Question: Talk about the condition:
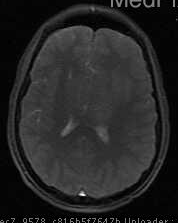
Answer: The disease is discussed as: The most common extraaxial neoplasm of the brain, meningiomas, often affect middle-aged women.  They account for 15-20% of all primary brain tumors. They are most commonly found in the parasagittal dura, convexities, sphenoid wing, cerebellopontine angle cistern, and olfactory groove.  Up to 90% are supratentorial, and 1% occur outside the CNS (presumably due to arachnoid rests).  Less than 10% cause symptoms, with the majority discovered incidentally or at autopsy or on brain imaging.

On CT, they are typically hyperdense, with up to 20% demonstrating calcification.  On MR, they are typically well-circumscribed and iso- to hypointense on T1, iso- to hyperintense on T2, and strongly enhancing.  A dural tail is seen in up to 72%, which is thought to represent a neoplastic infiltration or a reactive fibrovascular proliferation of the meninges.  This finding is suggestive but not specific, however.  Similarly, a distinct cleft of arachnoid with trapped CSF and vessels is common.  Meningiomas typically take one of two forms, either “globose” (spherical) or “en plaque” (flat).

Meningiomas may encase and narrow vessels, and incite a varying amount of edema, depending on location (cerebral cortical lesions have more edema, basal cisterns – less).  Bony changes may be hyperostotic or osteolytic, mimicking Paget’s or fibrous dysplasia.  On angiography, the “in-law” sign has been described (coming early and staying late) with an early blush and delayed washout.  Due to their vascularity, preoperative embolization can be performed (particularly at the skull base, where the lesions may be unresectable).

Malignant meningiomas, a rare variant, demonstrate rapid growth or intraparenchymal invasion.  These are associated with a higher rate of recurrence – 75%, versus a recurrence rate of 3-7% for benign meningiomas.